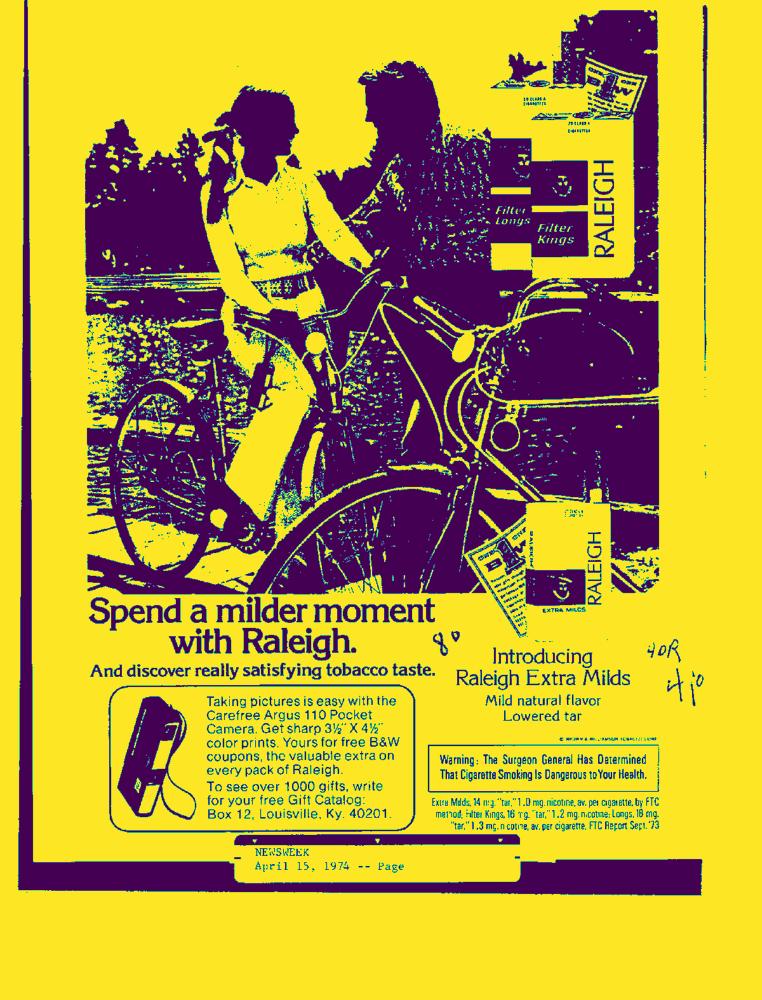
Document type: AD